Can you pull out the amount in words, numerical amount, payee's name, date of the cheque, and the bank's name from the image?
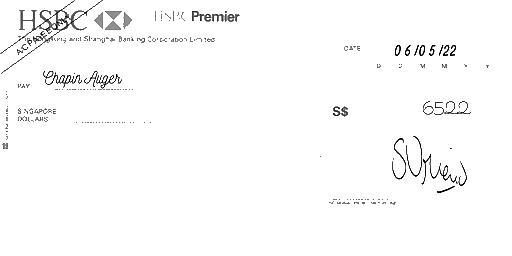
amt_in_words:
amt_in_figures: 6522
payee_name: Chapin Auger
bank_name: HSBC
cheque_date: 06/05/22